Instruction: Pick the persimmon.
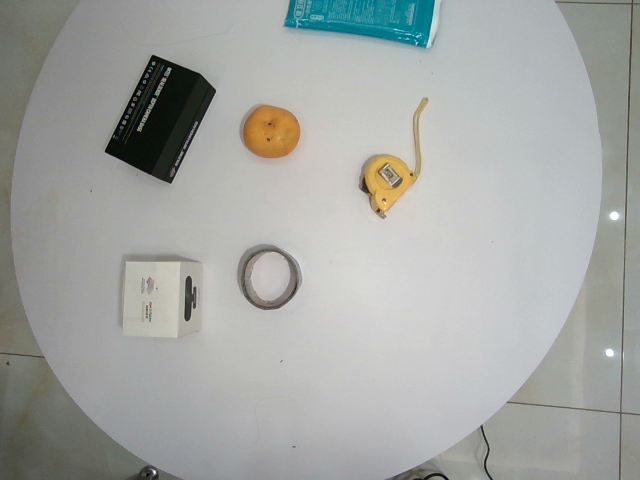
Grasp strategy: vertical